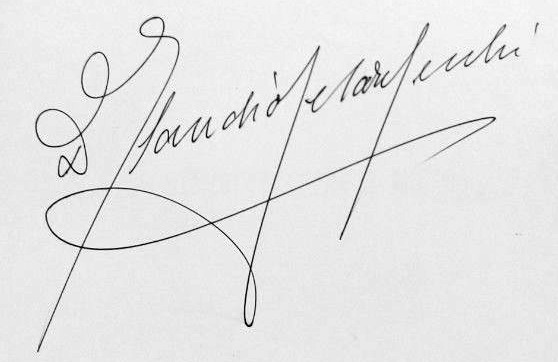
Signature of: claudio cesare secchi